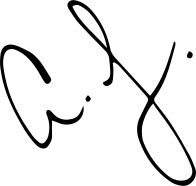
Signature of: aj lee